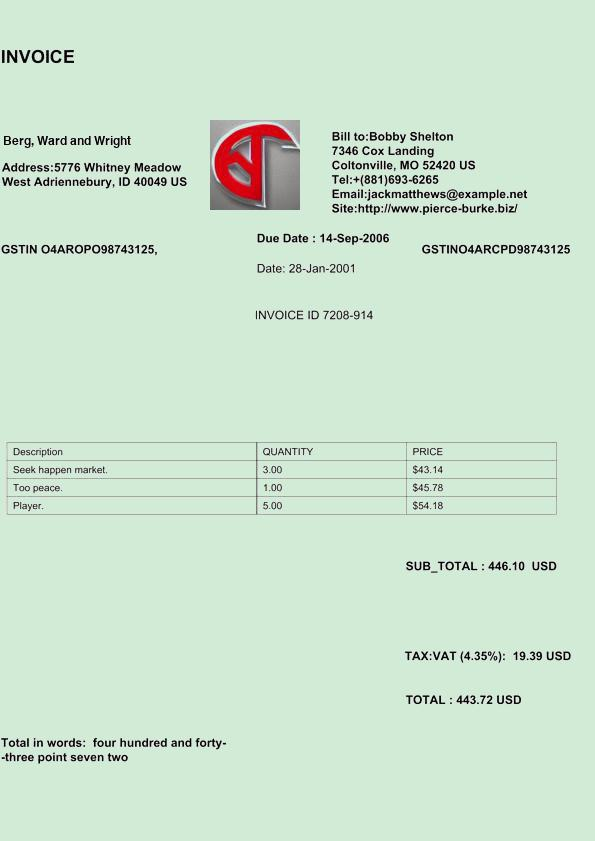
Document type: Invoice